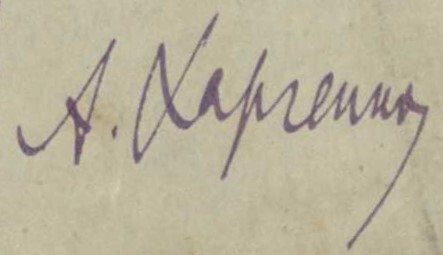
Signature of: q46967270